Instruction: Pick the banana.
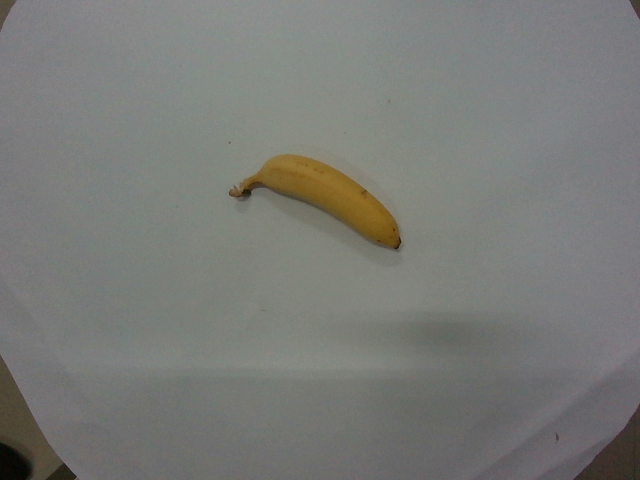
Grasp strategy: vertical